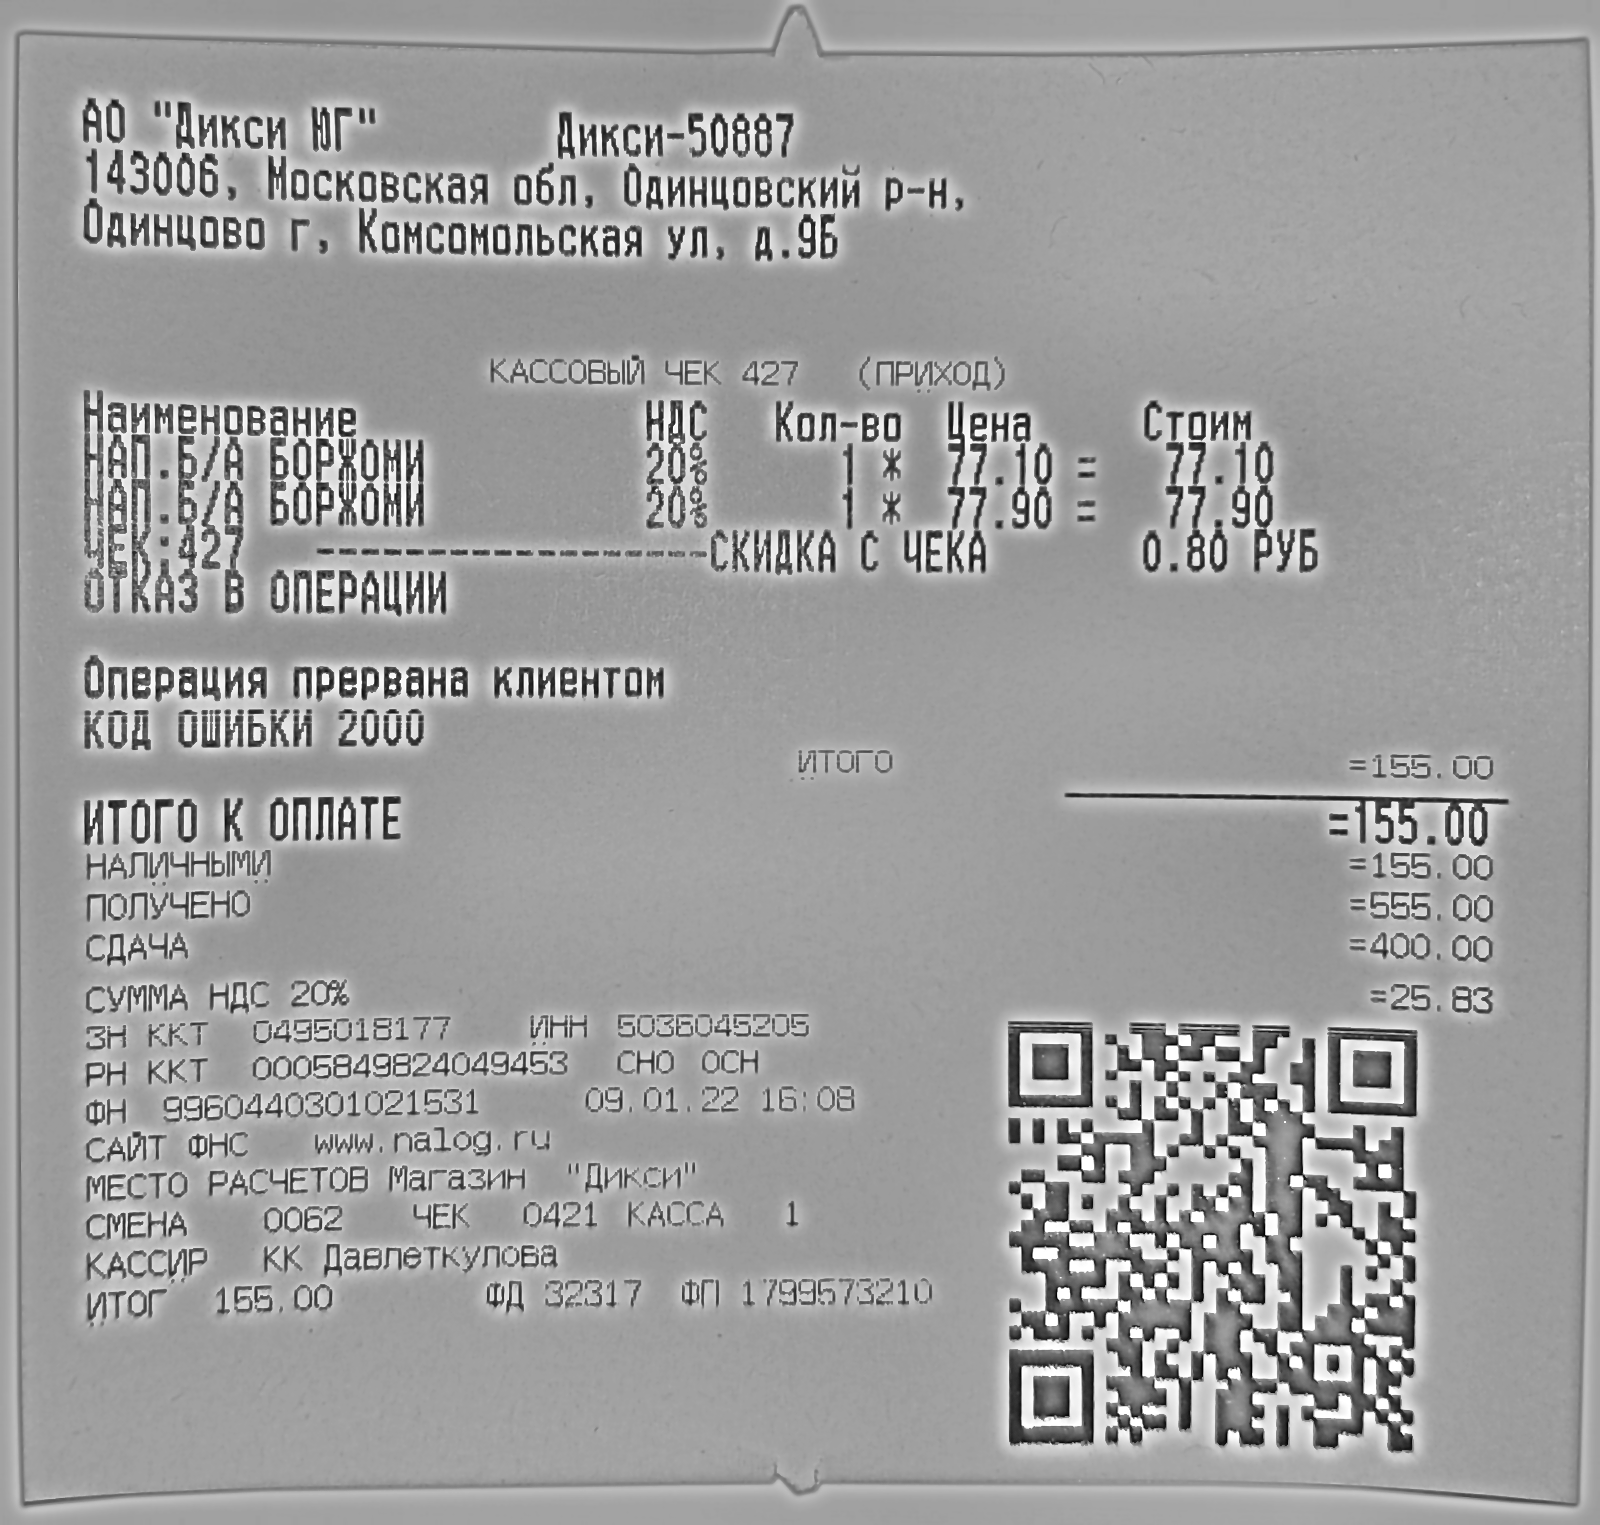
Продавец: АО "Дикси №Г"
ИНН: 5036045205
Дата: 09.01.22
Товары: НАПР.: Б/А БОРЖОМИ; НАПР.: Б/А БОРЖОМИ
Количество: 1.000; 1.000
Цена: 77.10; 77.90
Сумма: 77.10; 77.90
Итого: 155.00